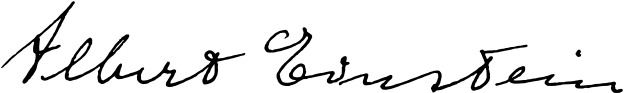
Signature of: albert einstein